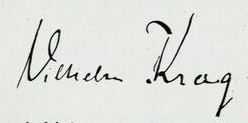
Signature of: vilhelm krag